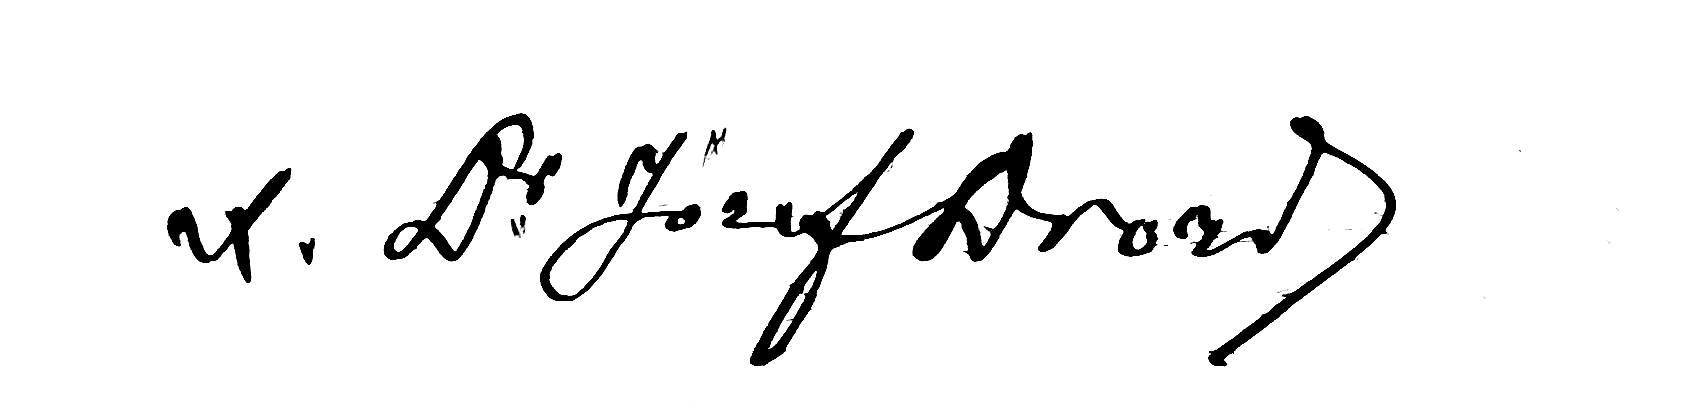
Signature of: józef drozd